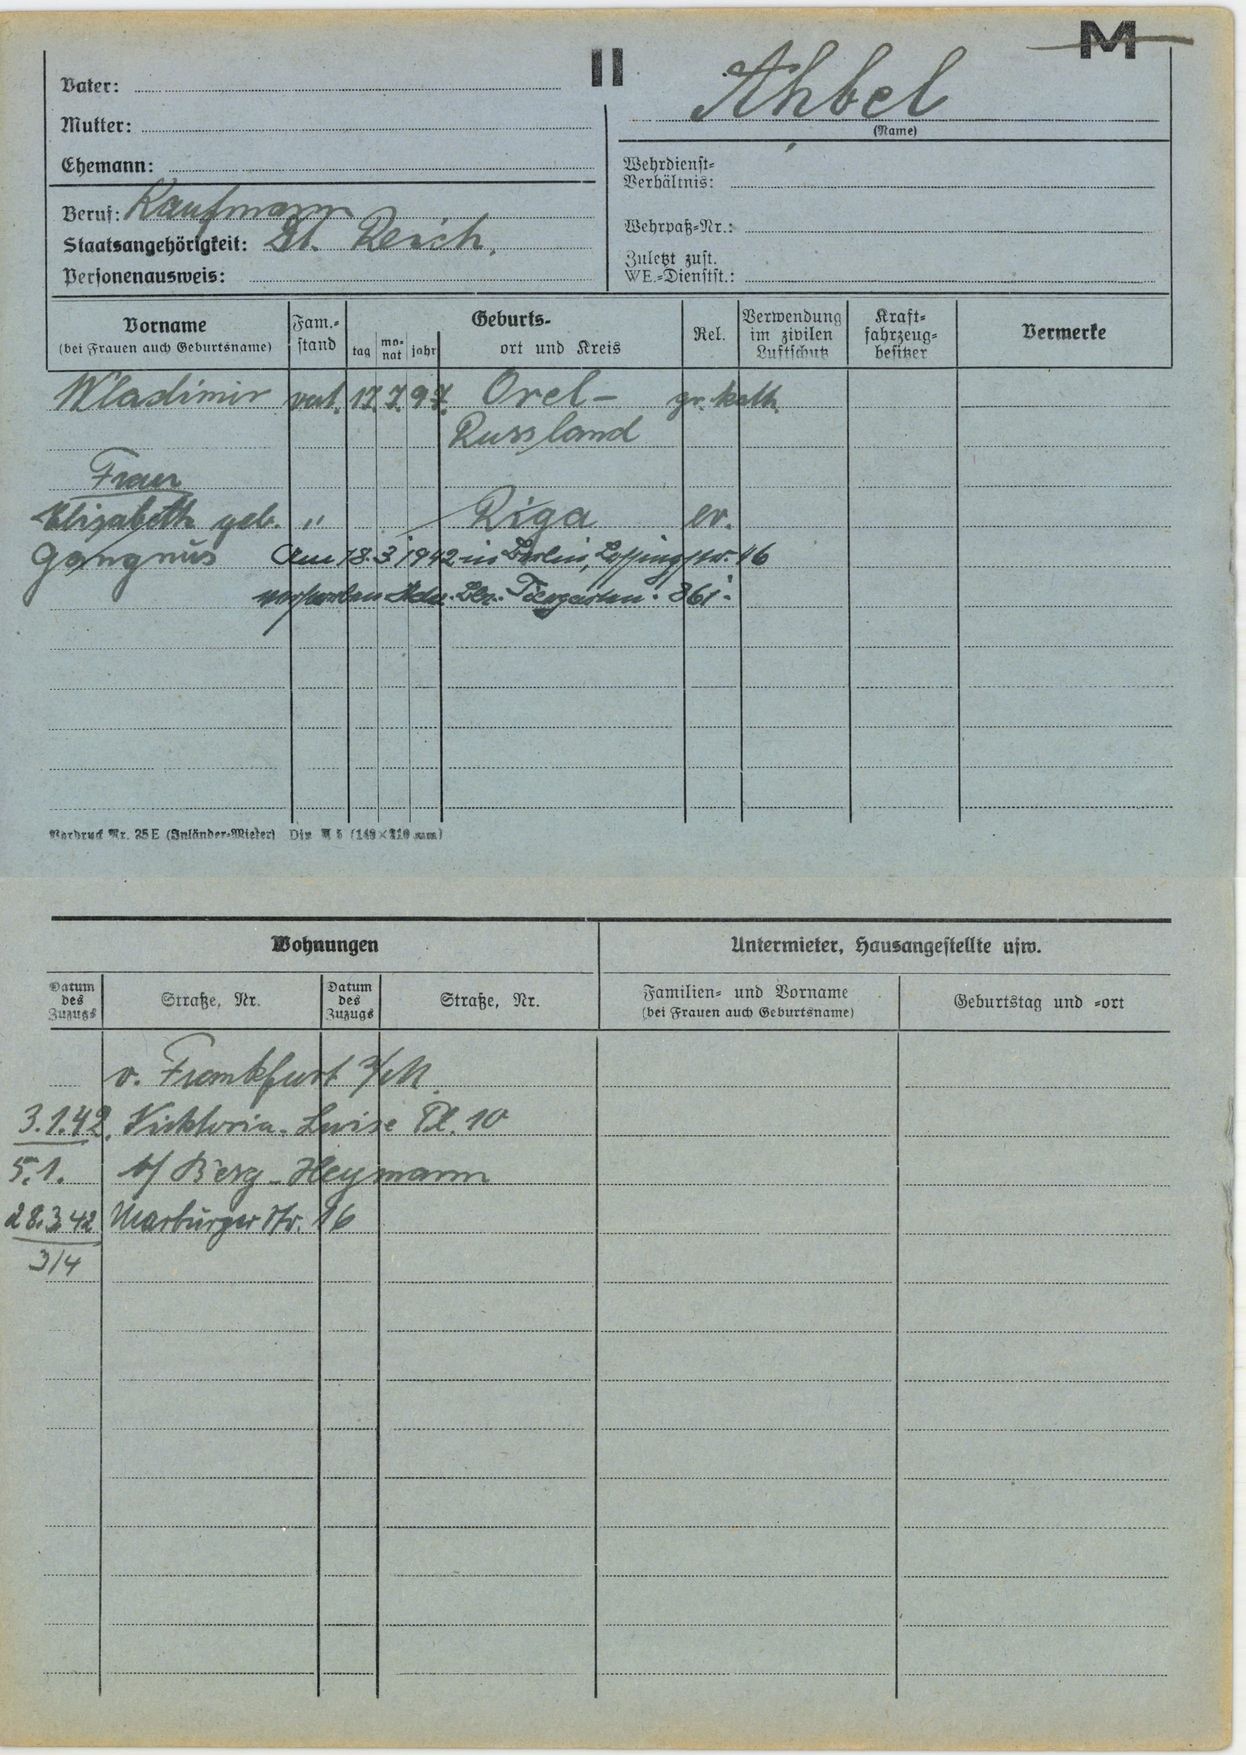
Ahbel